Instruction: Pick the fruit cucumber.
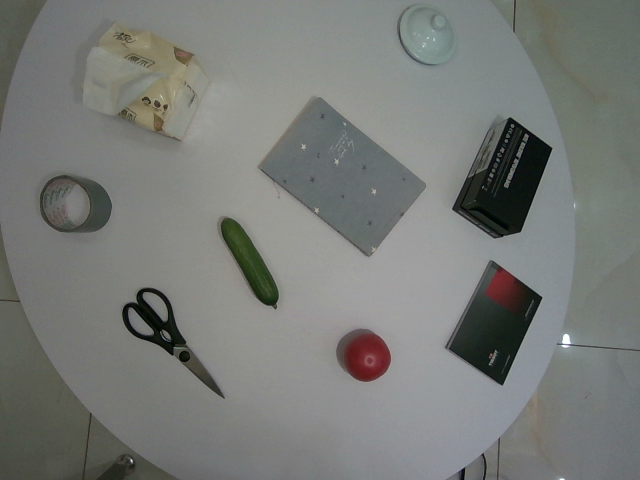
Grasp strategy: vertical